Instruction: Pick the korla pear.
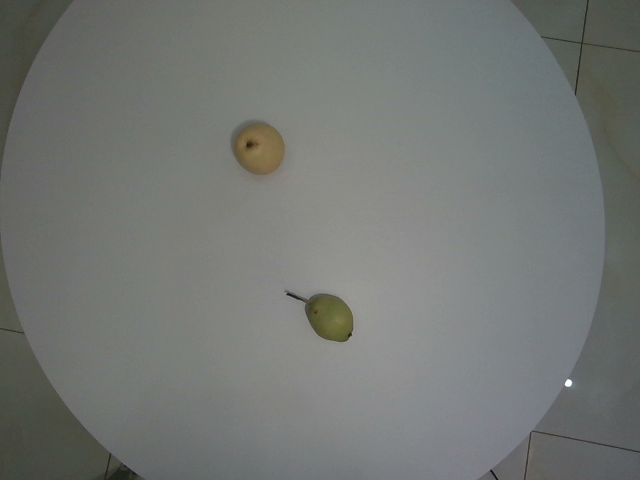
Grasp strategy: vertical